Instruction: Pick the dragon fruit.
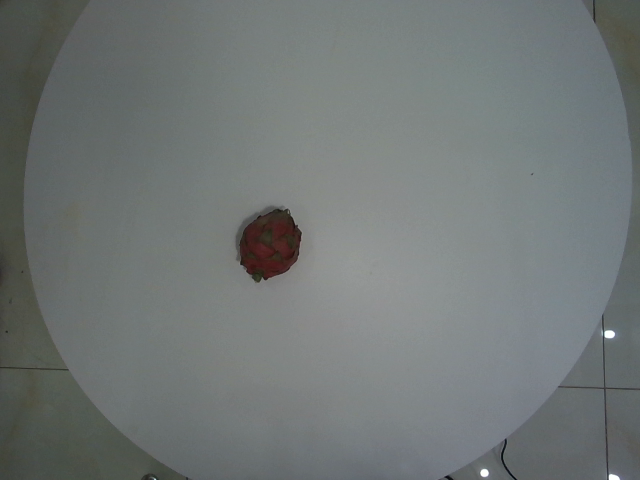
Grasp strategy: vertical